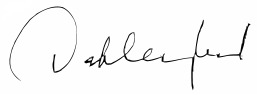
Signature of: patricio aylwin